Question: What is the suspected problem?
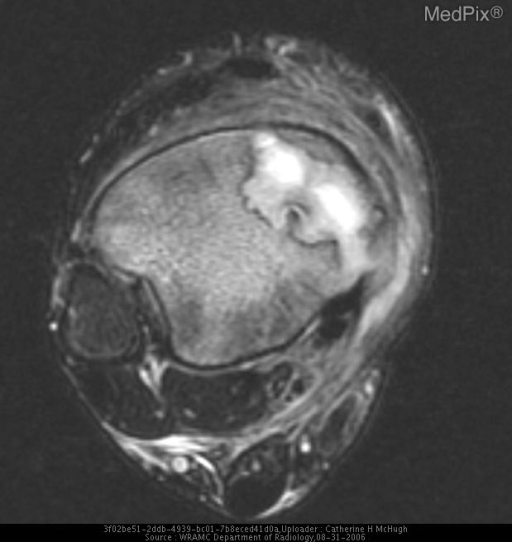
Answer: The findings suggest Figure 1:  Initial anteroposterior (A-P) radiograph of the right distal tibia and fibula 15 months prior to the current presentation showed no evidence of fracture and mild soft tissue swelling around the lateral malleolus.  Incidentally, a lucent lesion with a well defined cortical margin was found along the lateral distal tibia, consistent with a nonossifying fibroma.

Figure 2:  Follow-up A-P radiograph of the right distal tibia and fibula 15 months after the initial injury shows a bilocular lytic lesion of the metaphysis and a unilocular lytic lesion of the epiphysis at the medial aspect of the tibia. The lesions are surrounded by a well defined sclerotic border with benign-appearing periosteal reaction and mild soft tissue swelling medially. The metaphyseal lesions extend across the physis into the epiphysis. There are no fracture lucencies and the joint spaces are maintained.  The nonossifying fibroma of the lateral distal tibia is unchanged.

Figure 3:  A Tc-99m HDP bone scan demonstrates increased radiotracer uptake at the distal tibial meta-epiphysis, most marked on the medial aspect of the epiphysis.

Figure 4:  Axial T1-weighted MR image of right leg reveals multiple well defined low signal intensity masses surrounded by a thick medium intensity rim with a low signal intensity periphery. The tibial metaphyseal component measures 2.1cm longitudinal x 1.6cm transverse x 2.1cm AP.  The epiphyseal component measures 2 cm longitudinal x 2.3cm transverse x 3cm AP.  The inflammatory process extends posteromedially through the cortex of the tibial epiphysis to involve the adjacent soft tissues.

Figure 5:  On axial T2-weighted fat saturated MR image of the right leg, masses become high-signal intensity surrounded by low-signal intensity rims. The high signal-intensity inflammation extends into the adjacent soft tissues. There is a low signal intensity thickening of the soft tissues medially which extends anteriorly to the anterior aspect of the anterior-tibial tendon and posteriorly to the lateral aspect of the tibial tendon, flexor digitorum longus tendon and hallucis longus tendon.  There are non-enhancing foci within the soft tissue consistent with extensive inflammation.

Figure 6:  Axial T1-weighted MR image after contrast demonstrates well defined masses with non-enhancing centers, enhancing thick rim, and non-enhancing periphery.  The non-enhancing central lesions correspond to the low signal intensity centers seen on T1-weighted MR and high signal intensity centers seen on T2-weighted MR, which together is consistent with necrosis. The epiphyseal lesion expands through the anteromedial border of the tibia with extension of the abscess into the adjacent soft tissues.  High-signal-intensity bone marrow edema extends 5.5cm proximally into the distal tibial diaphysis from the site of the lesions.. T2-weighted fat saturated MR.

Masses become high-signal intensity surrounded by medium-signal intensity rim amd low-signal intensity periphery. The high signal-intensity inflammation extends into the adjacent soft tissues. There is thickening of the soft tissues medially.. The patient might have a history of 14 year old boy presented initially for a sprained right ankle.  No abnormalities were found at that time.  The patient returned to clinic after 15 months due to increased swelling and pain in the right ankle over a 6 month period..